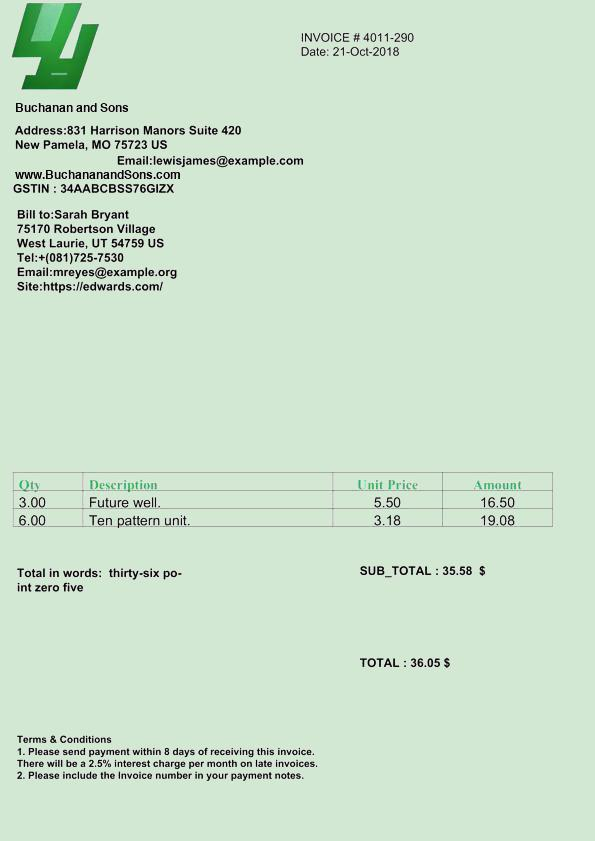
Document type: Invoice